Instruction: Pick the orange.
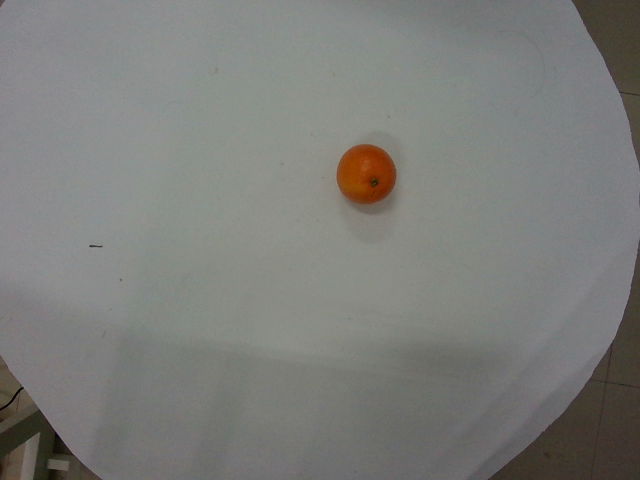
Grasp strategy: vertical